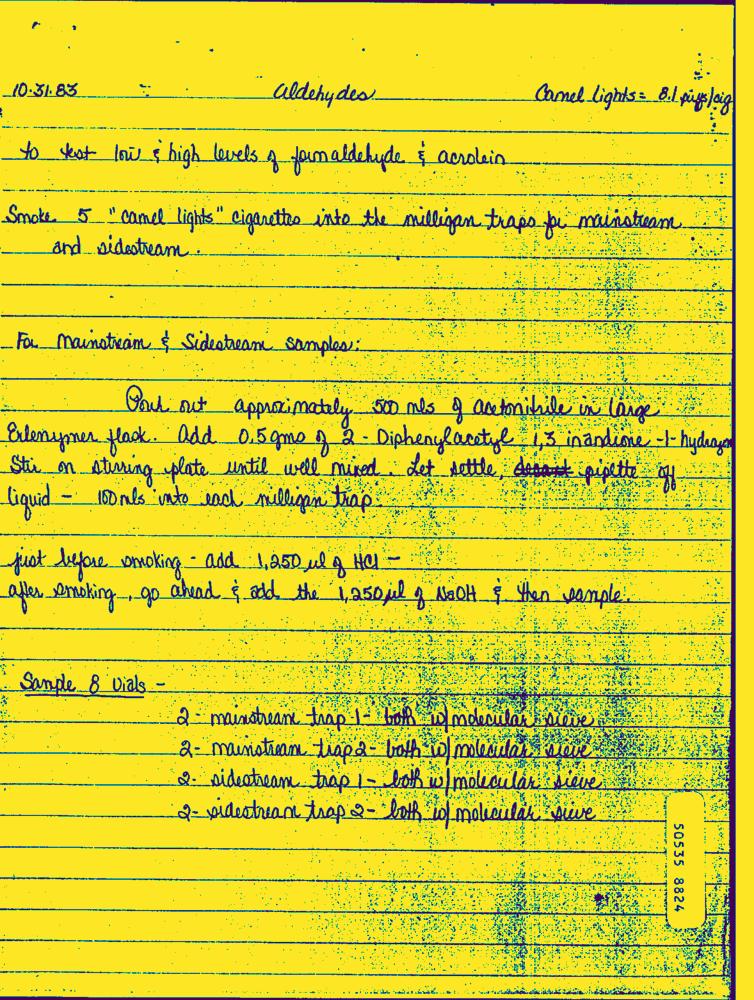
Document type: Hand-Written